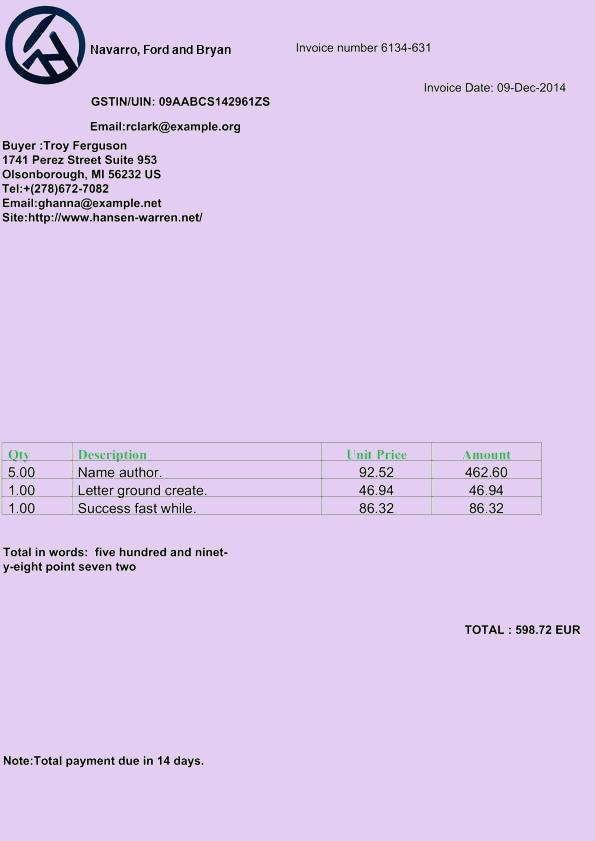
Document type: Invoice